Question: How is the property described in the document?
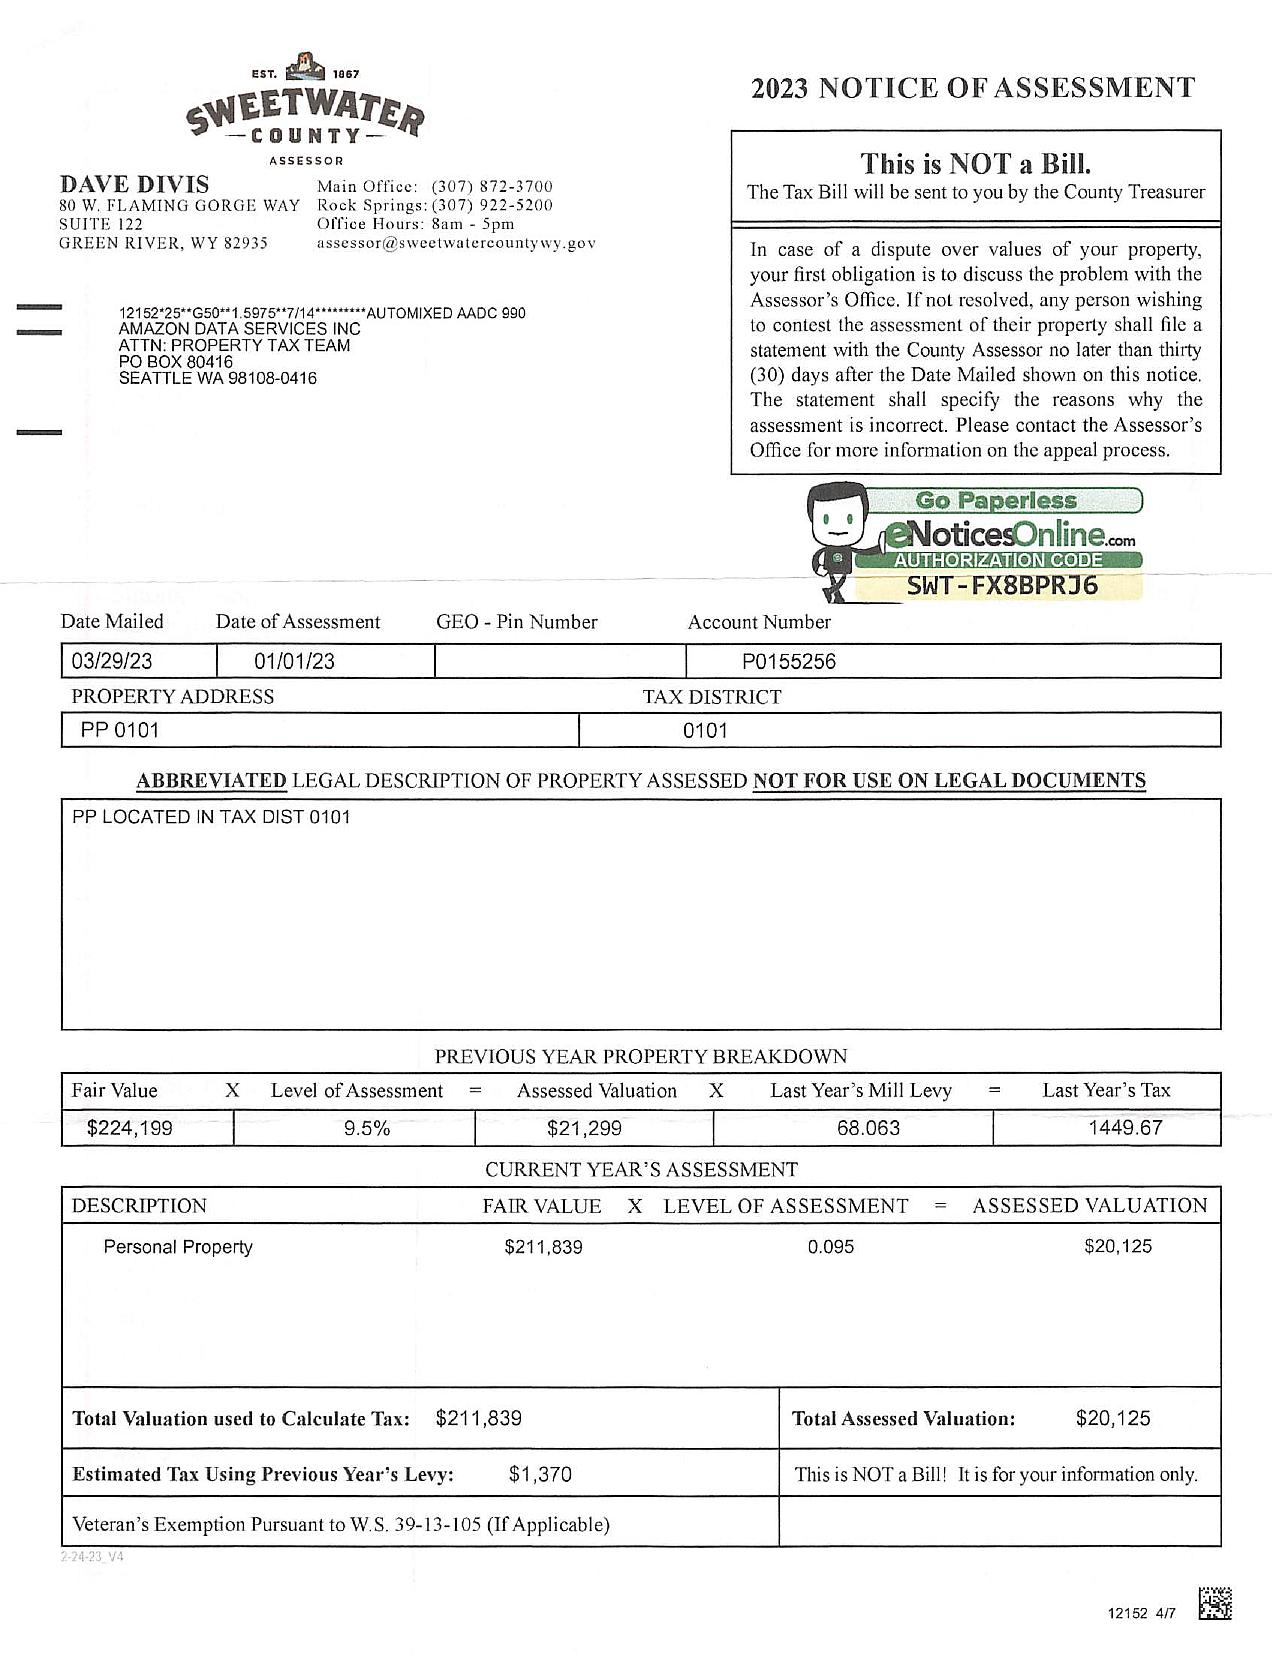
Answer: "PP LOCATED IN TAX DIST 0101"